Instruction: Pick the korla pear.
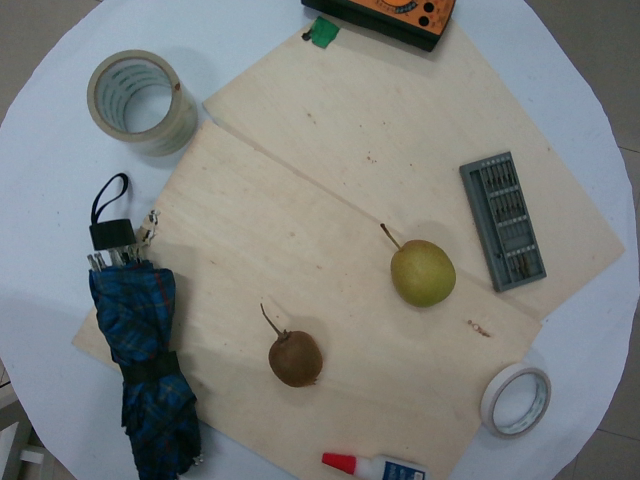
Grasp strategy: vertical